Question: Describe the condition in detail:
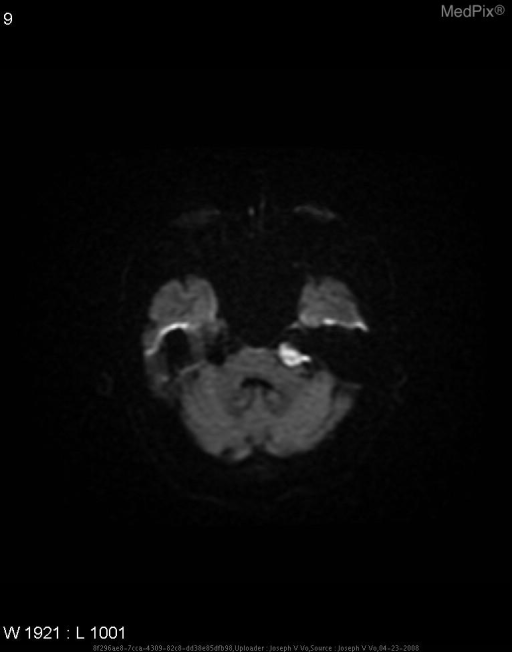
Answer: The disease is discussed as: Epidermoids, or cholesteatomas, are the most common congentital or embryonal CNS tumor.  Some sources state that they account for as little as 0.3% to as much as 1.8% of tumors.  During the third and fifth week of fetal development during the closure of the neural tube, epidermoids derive from the ectopic inclusions of epithelial cells.  If the cells have less cell differentiation, they result in dermoid tumors instead of epidermoid tumors.  The epithelial lesions grow at a rate similar to skin cells, and as a result, cause a very slow symptomatic onset.

They usually arise in the suprasellar region, the skull base, brainstem, or cerebellopontine angle.  Recent literature suggests that epidermoid tumors have mostly been found at the cerebellopontine angle (37.3%) and in the parasellar region (30%), growing by spreading in the subarachnoid space of the basal cisterns.  They rarely develop into malignant processes.

Epidermoids have a pearly appearance and are well circumscribed and encapsulated.  The epidermoids that are hypodense on CT may contain a soft, waxy material that consists of cholesterol crystals.  The hyperintense epidermoids on the other hand are mostly cystic and contain fluid of various colors.  Other sources suggest that the inner material is due to the progressive desquamation and breakdown of keratin.

Symptoms associated with epidermoids usually appear after the second decade of life.  These symptoms are caused by displacement of adjacent vascular and neural structures.  The most frequent presenting symptom is trigeminal neuralgia.  Other symptoms that can occur are similar to those caused by acoustic neuroma like vertigo, asymmetric hearing loss, and unilateral tinnitus.  If the lesion gets very large, symptoms like headache, nausea, vomiting, diplopia, and ataxia, or symptoms of increased intracranial pressure and hydrocephalus can develop.

On imaging, most epidermoid tumors show a distinctive MRI appearance.  They are usually hypointense on T1 MRI and hyperintense on T2 MRI.  On T1, they can also show a characteristically marbled inner pattern.  Diffussion-weighted imaging can provide additional information by showing a clear, hyperintense signal.  On CT, an epidermoid can appear as a well-defined lobulated hypodense mass.

Treatment is surgical resection with radical removal of the tumor capsule.